Question: What was observed in the imaging?
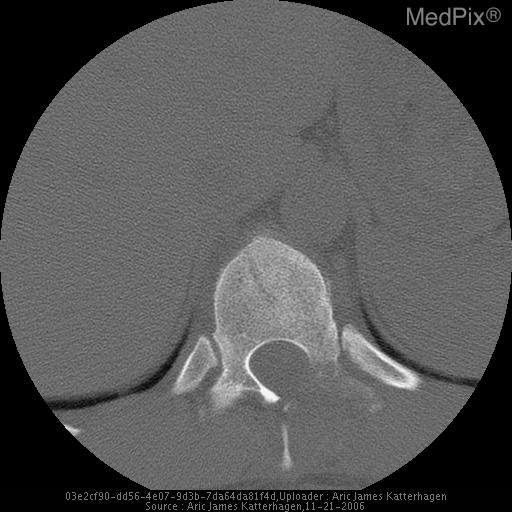
Answer: The imaging shows T11 Fracture of vertebral body, posterior elements, and widened interspinous space
T11 abnormal Hyperintense signal and compression on T1 MRI Fracture of T11 – CT image 1 of 6.